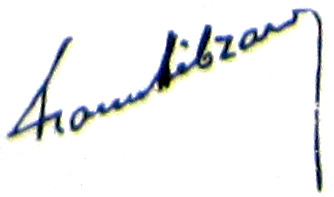
Signature of: françois hébrard